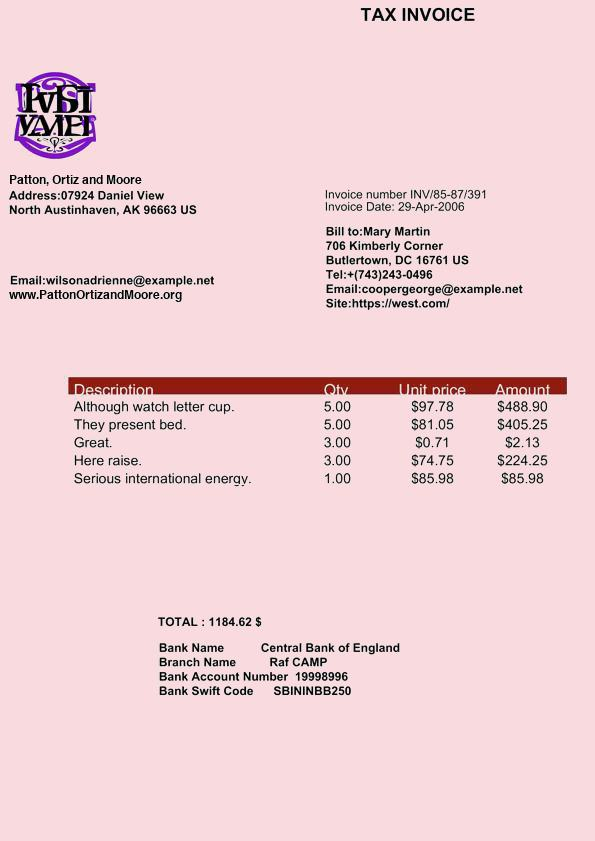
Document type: Invoice